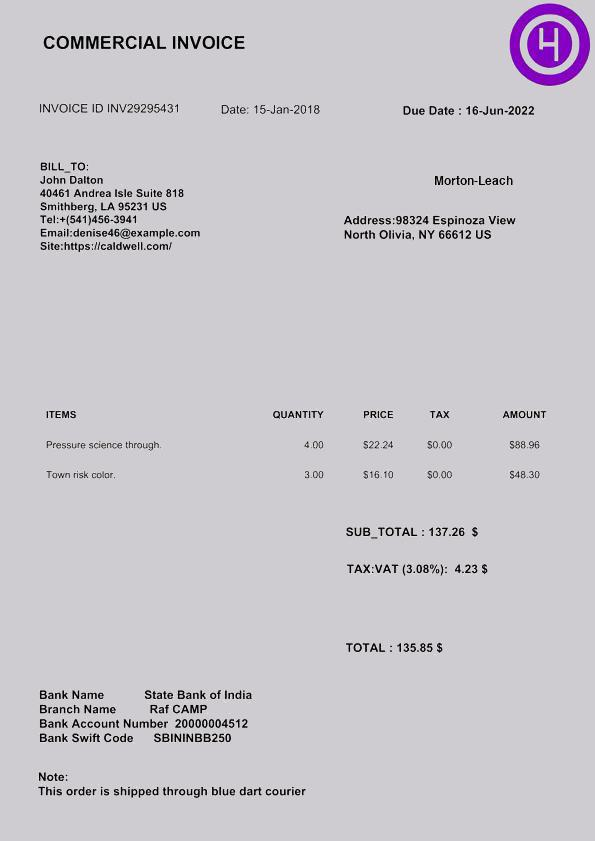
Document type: Invoice